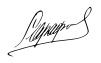
Signature of: boris sarafov